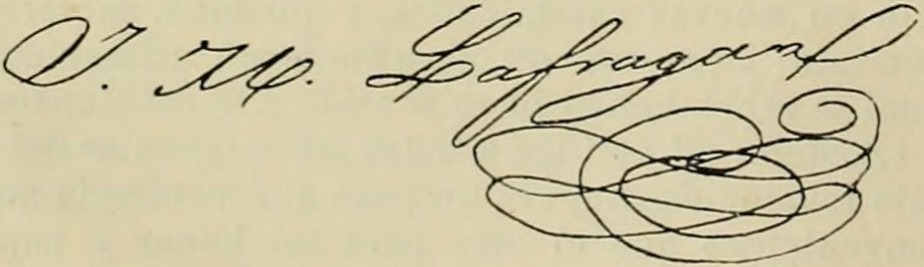
Signature of: josé maría lafragua